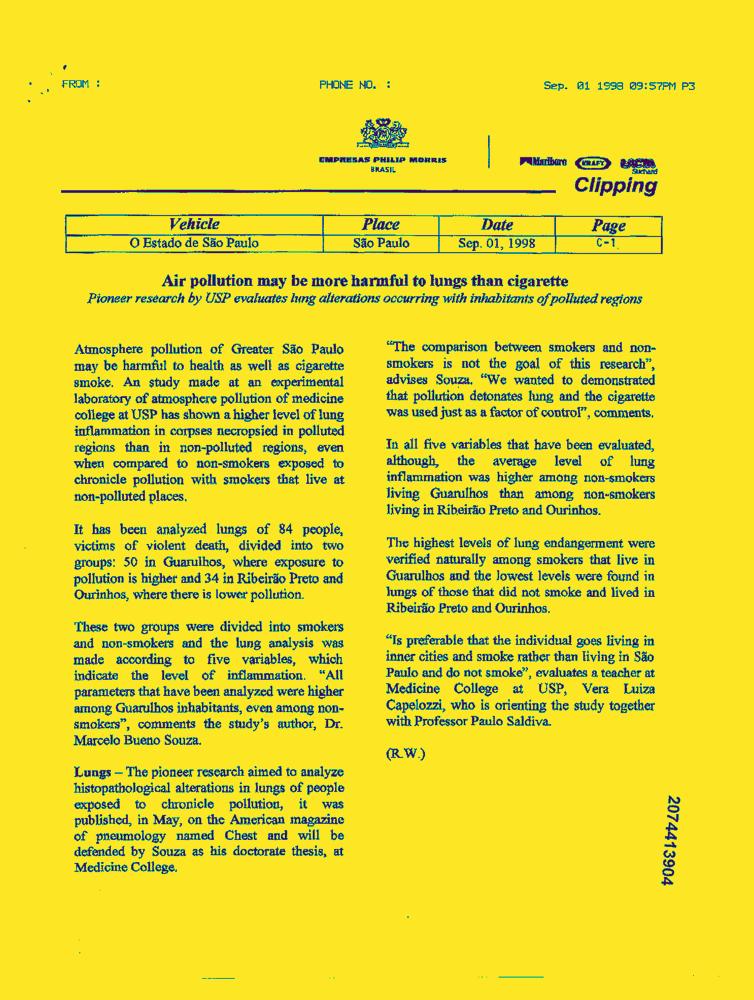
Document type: News-Article